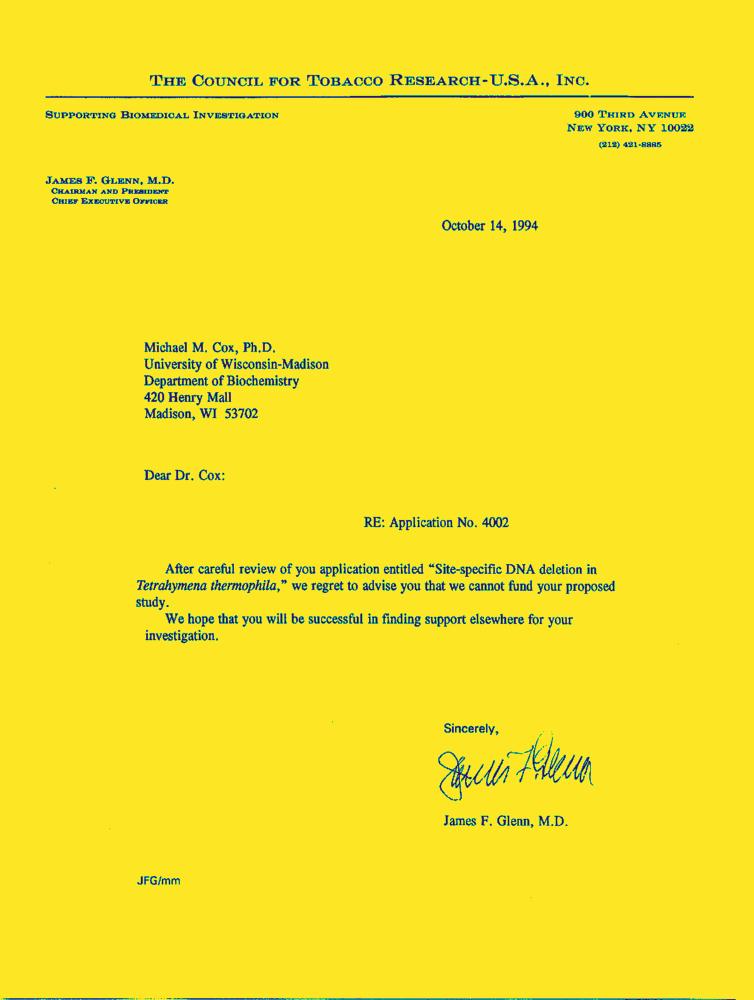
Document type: Letter-Doc